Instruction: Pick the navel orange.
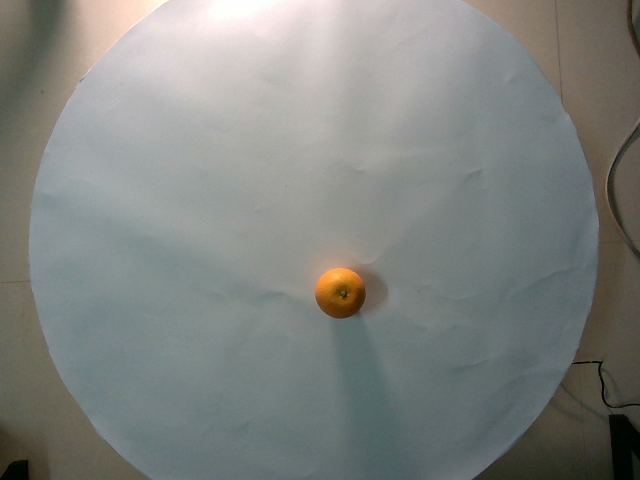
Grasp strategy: vertical